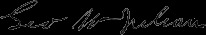
Signature of: george washington julian